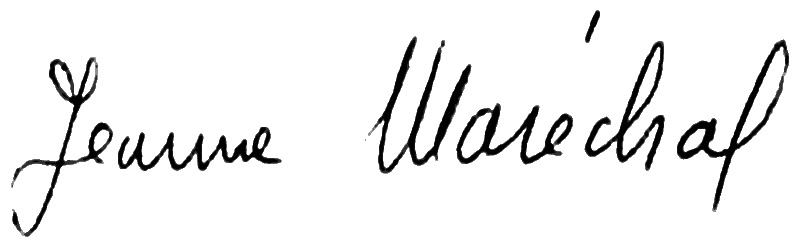
Signature of: jeanne maréchal